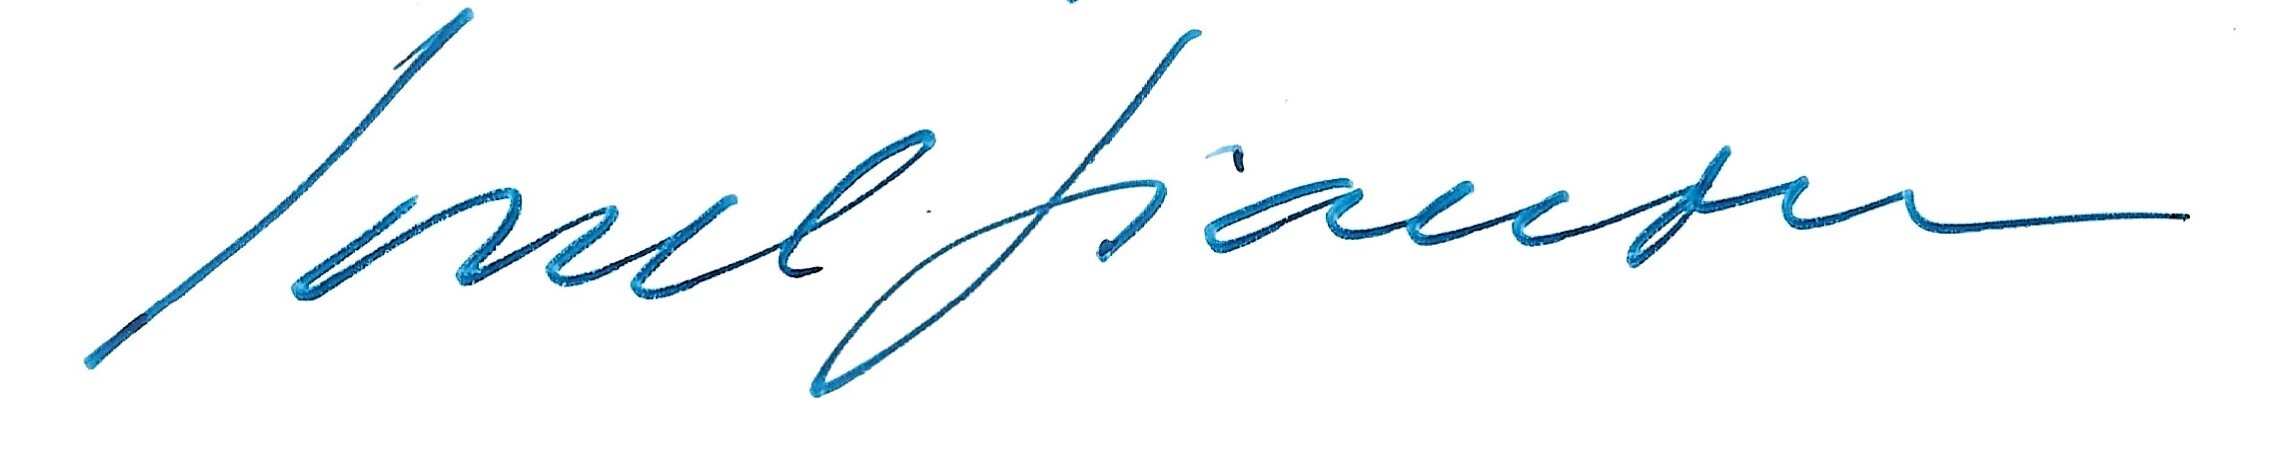
Signature of: ionel jianu